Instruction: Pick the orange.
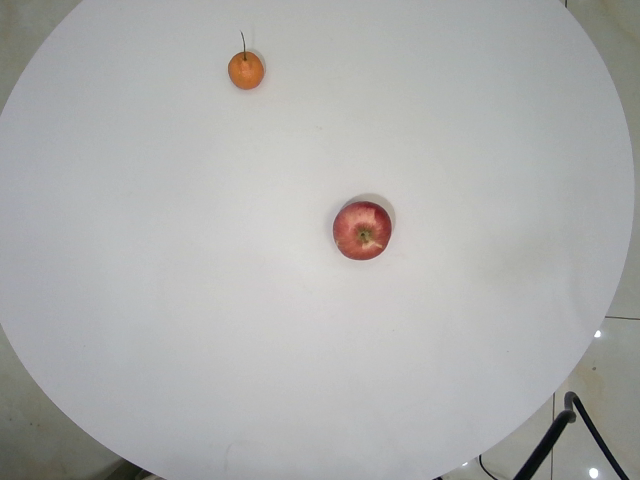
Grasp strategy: vertical